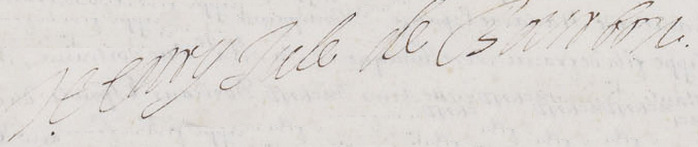
Signature of: henri jules prince of condé